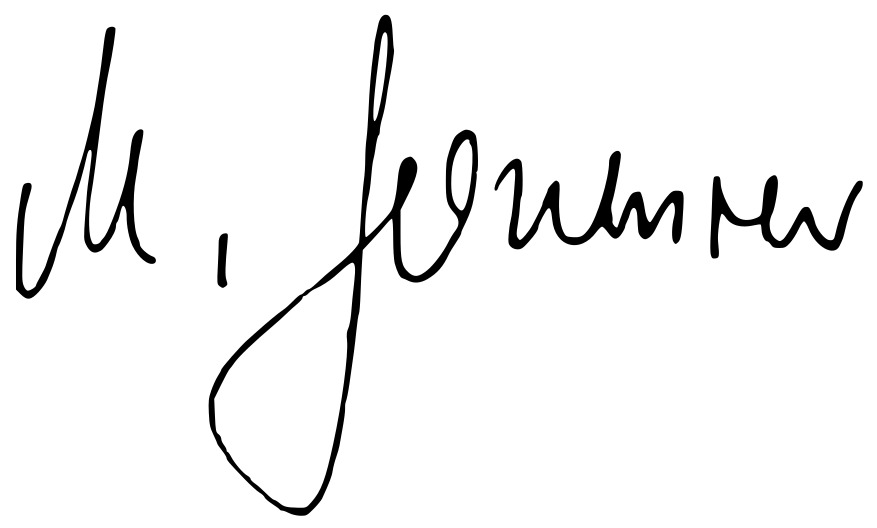
Signature of: margot honecker